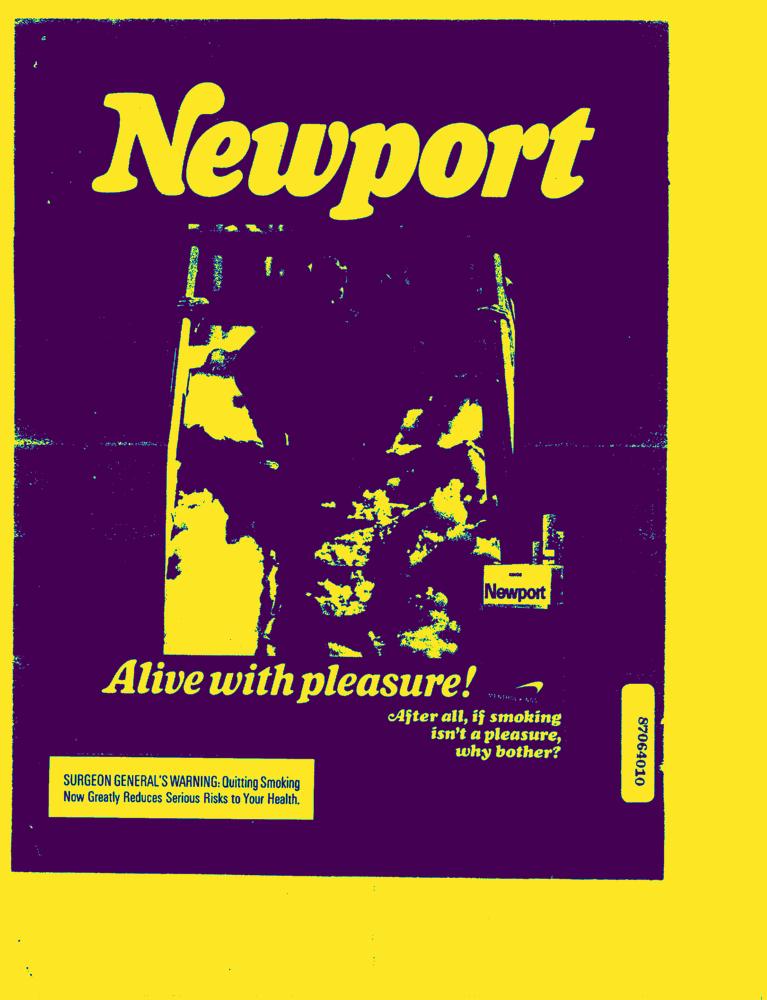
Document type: AD